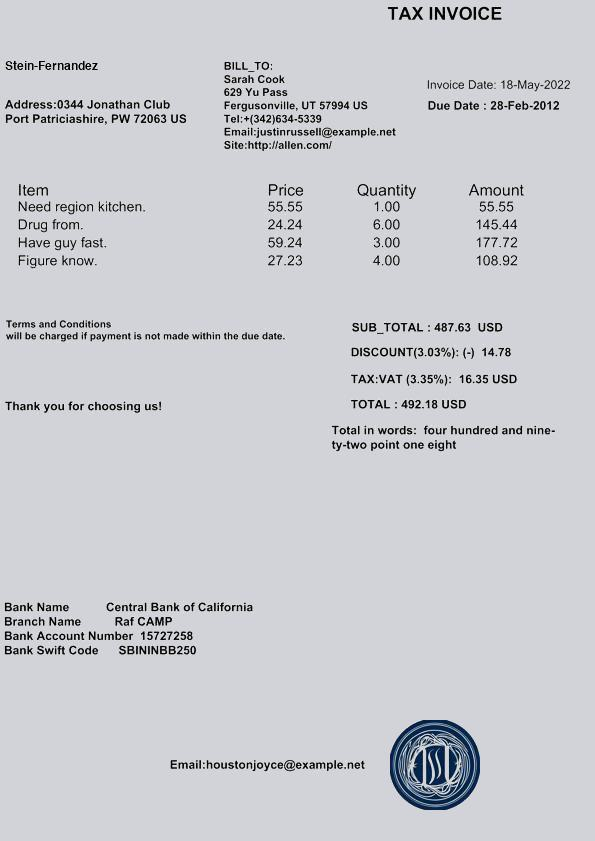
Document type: Invoice